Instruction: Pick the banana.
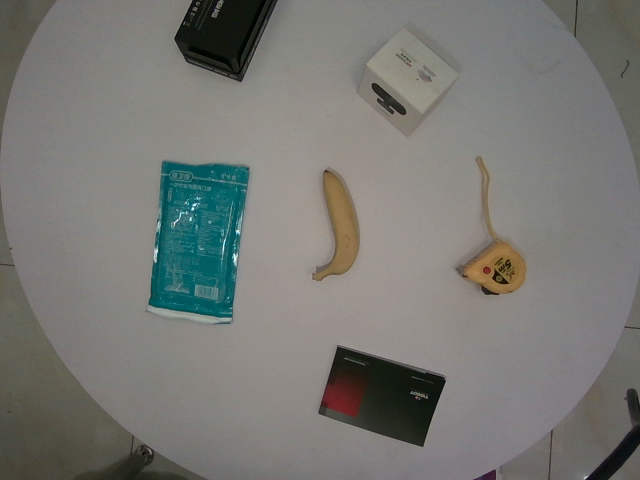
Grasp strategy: vertical